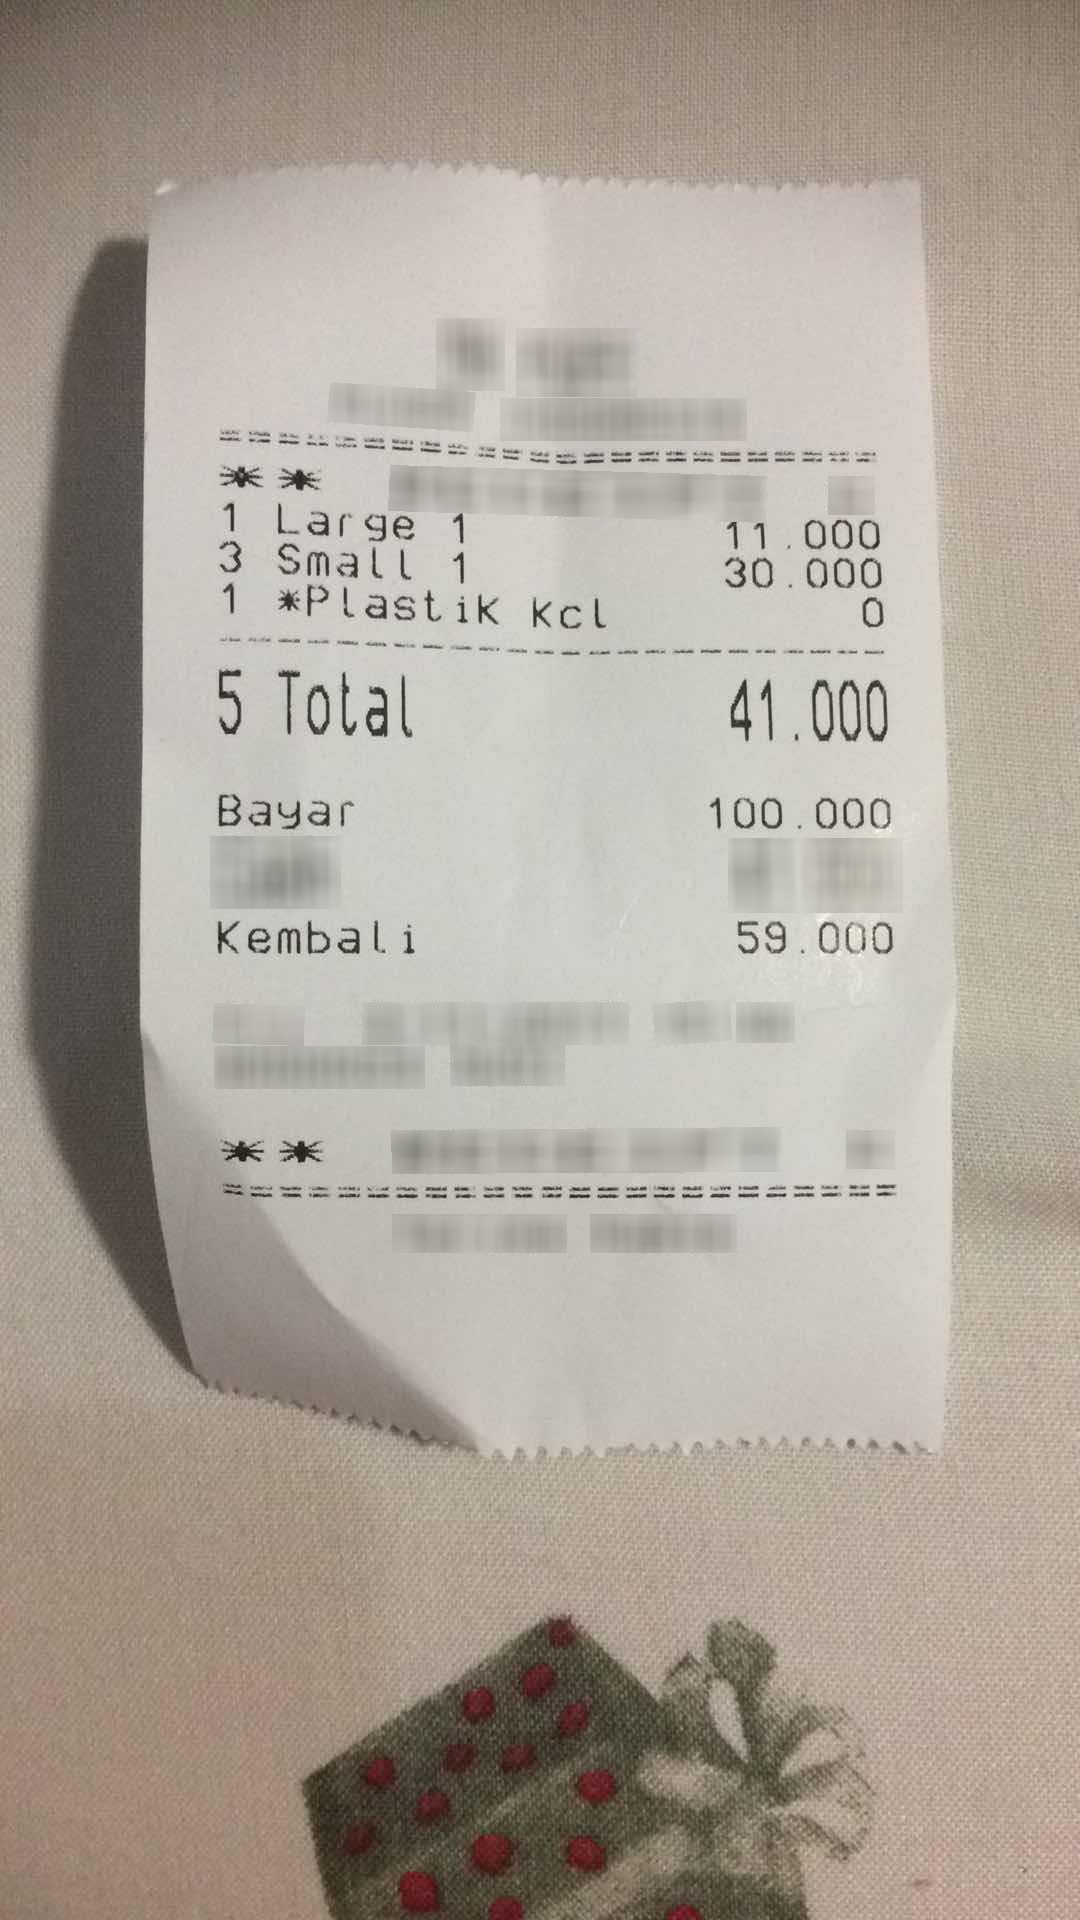
Number of items: 3
Total: 41.000
OCR text regions:
text: 1
text: Large
text: 1
text: 11.000
text: 3
text: Small
text: 1
text: 30.000
text: 1
text: *PlastiK
text: Kcl
text: 0
text: 5
text: Total
text: 41.000
text: Bayar
text: 100.000
text: Kembali
text: 59.000